Question: What is the property identification or parcel number listed?
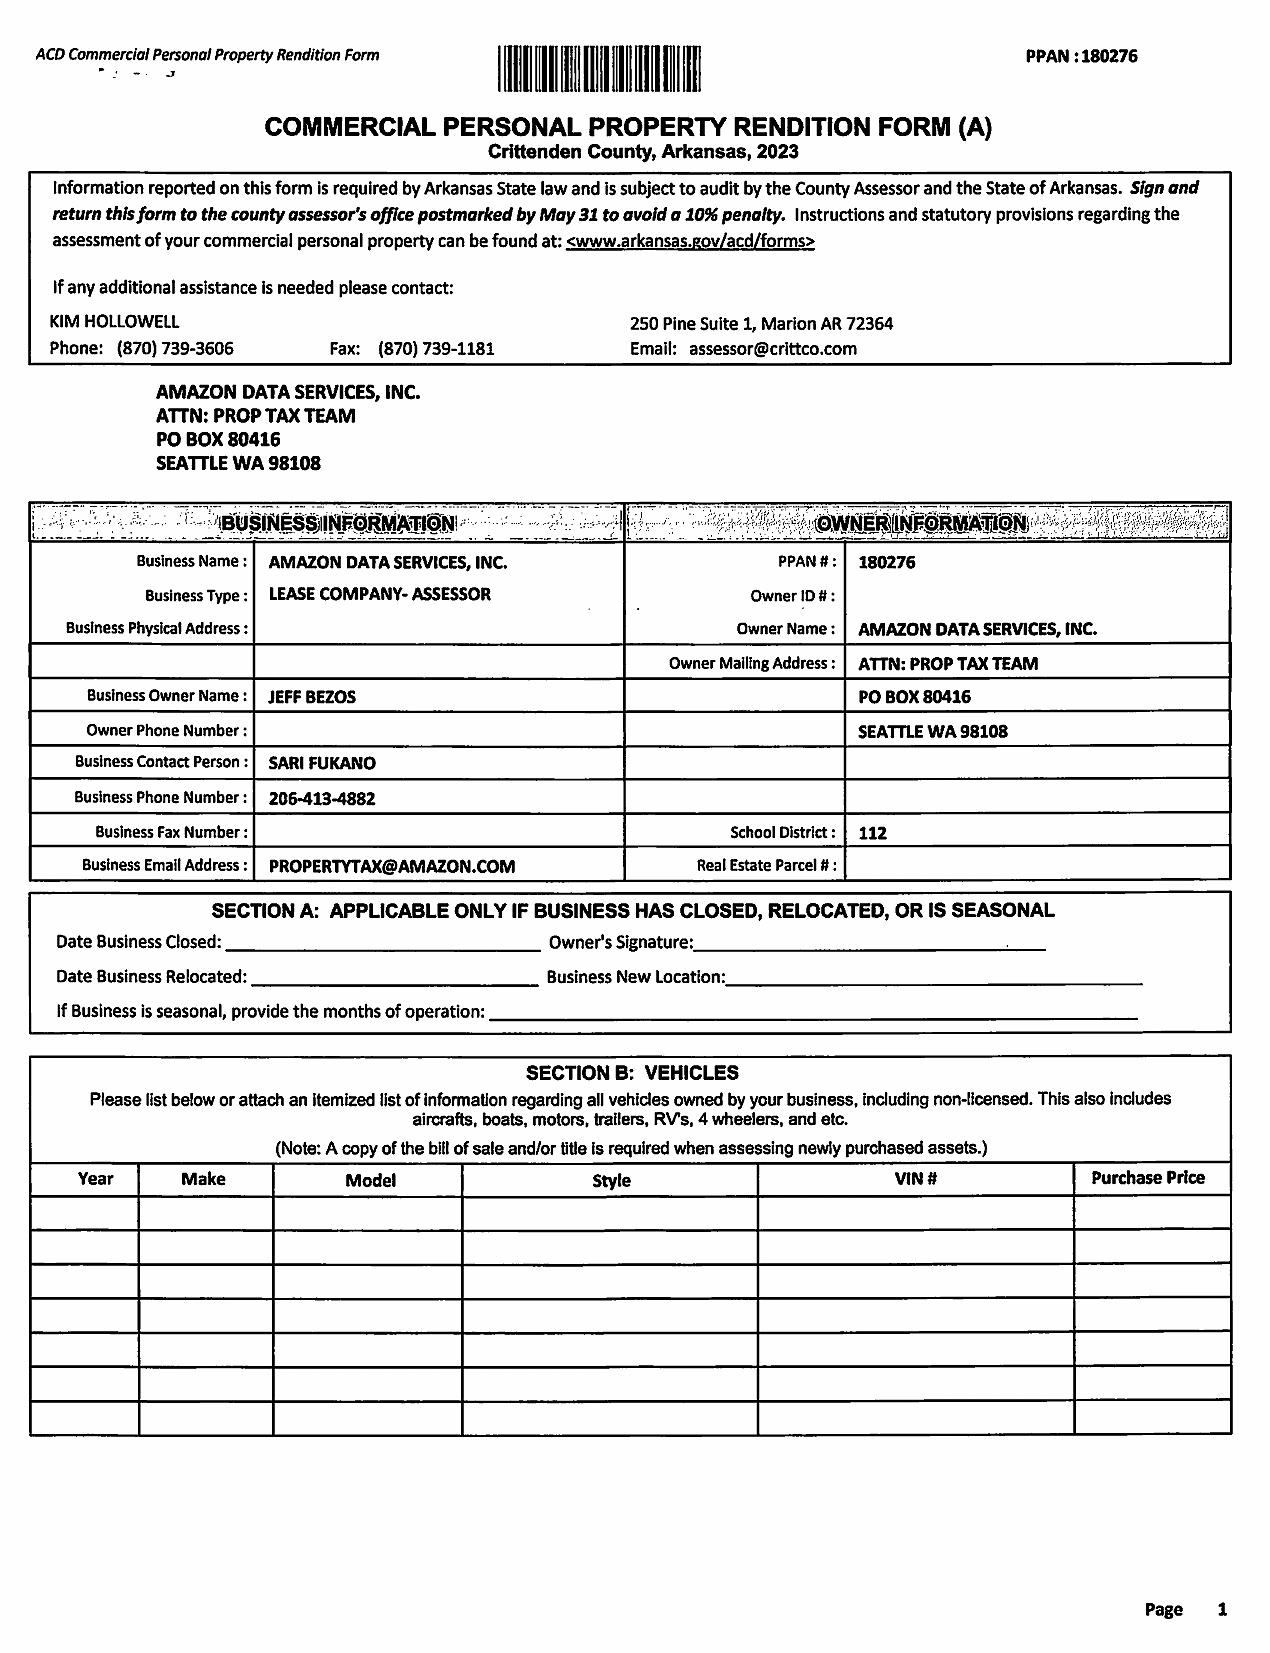
Answer: "180276"